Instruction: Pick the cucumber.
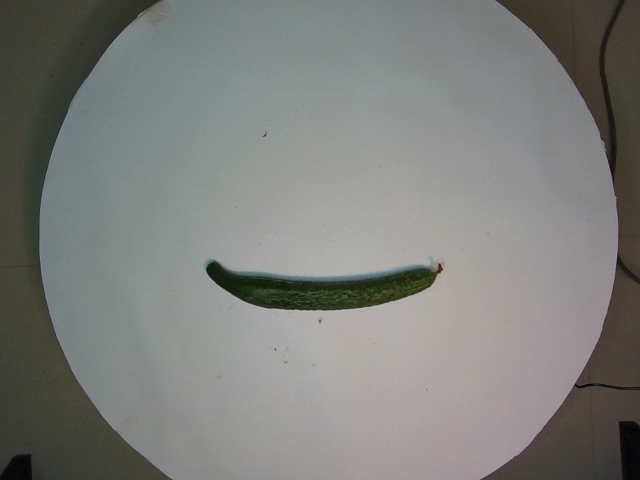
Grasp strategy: vertical